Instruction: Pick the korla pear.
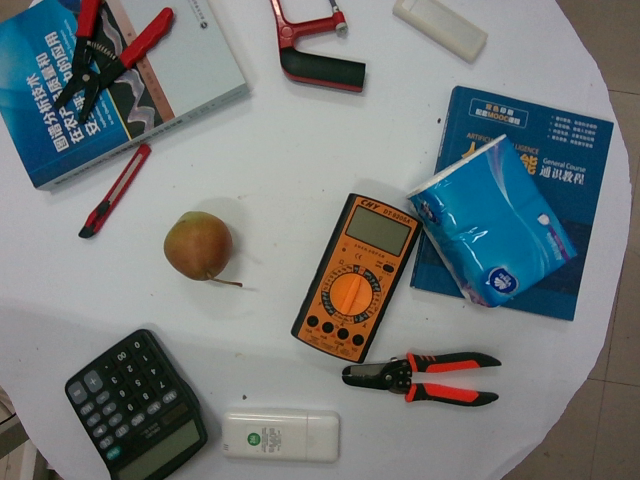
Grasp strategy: vertical